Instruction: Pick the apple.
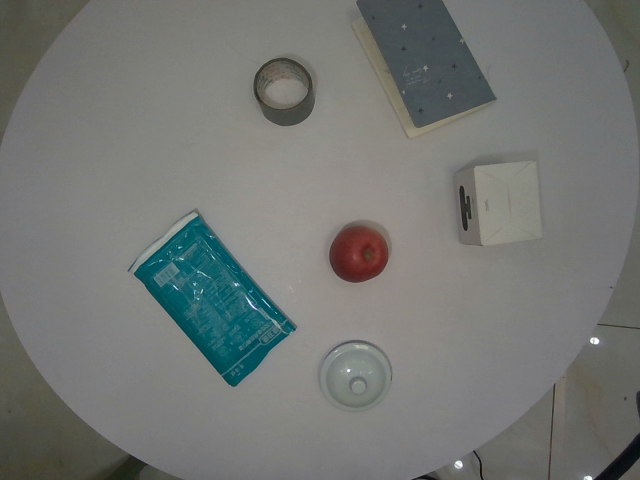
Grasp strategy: vertical